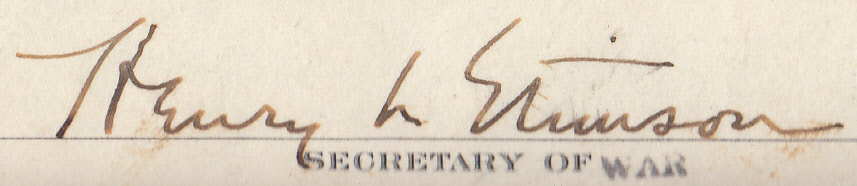
Signature of: henry l stimson